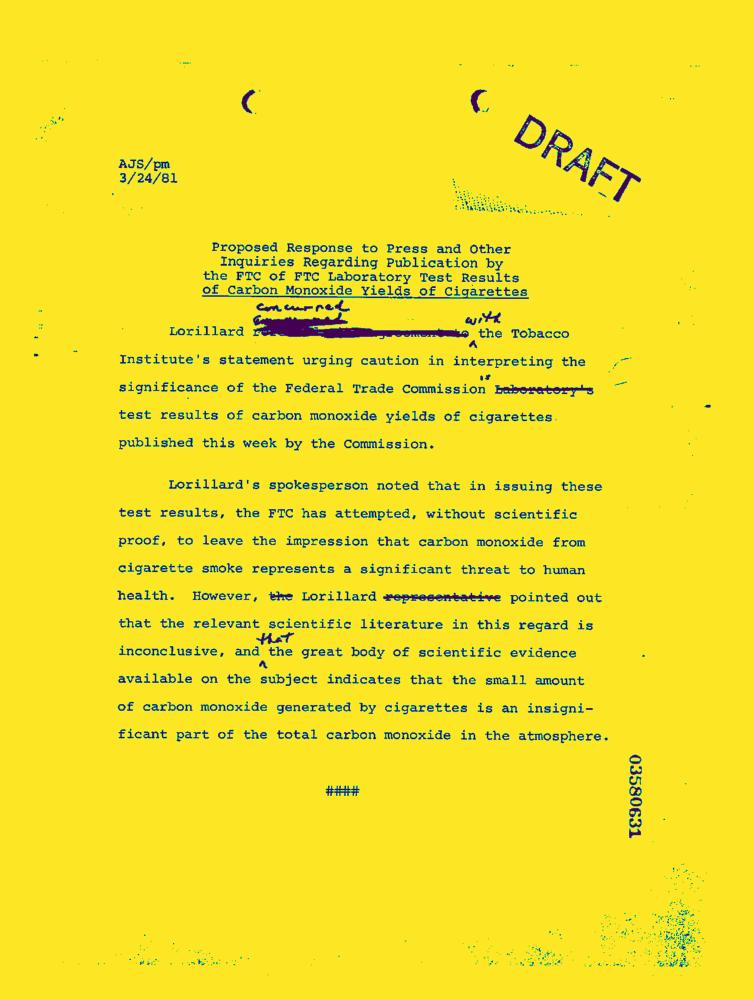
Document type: News-Article